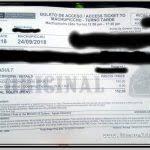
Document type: Invoice